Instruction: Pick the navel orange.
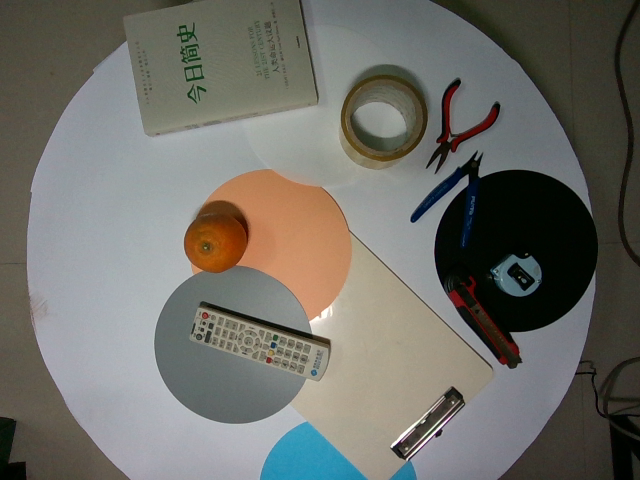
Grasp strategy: vertical